Question: What is the main concern?
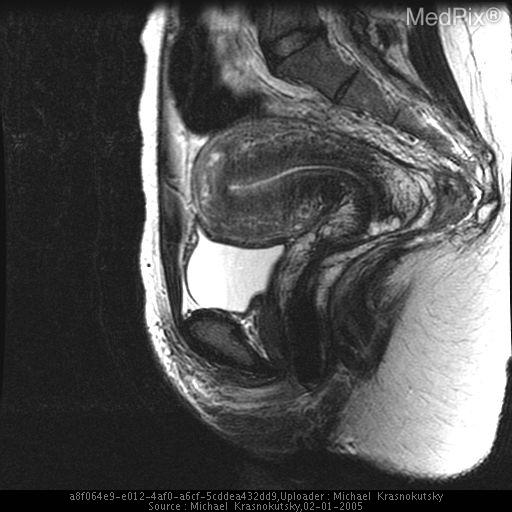
Answer: The findings suggest Ultrasound demonstrated heterogenous uterus.  There were no fibroids.  MRI of the pelvis confirmed suspicion of adenomyosis.  T2 sequence demonstrates thickening of junctional zone and increased focal signal through out the myometrium.. Sagital T2 MRI through the midline of the uterus demonstrate thickened junctional zone and numerous foci of increased signal dispursed through the myometrium.. The patient might have a history of 36 yo female presents with intermenstrual bleeding for several month.  The bleeding is now increased in the amount with cramping..